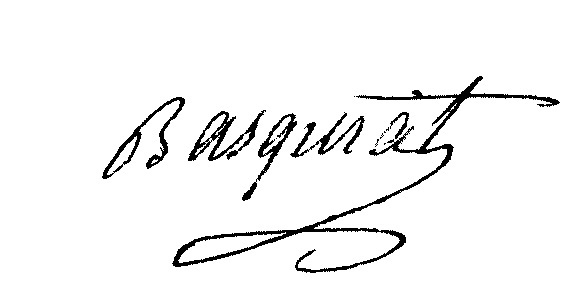
Signature of: alexis de basquiat mugriet